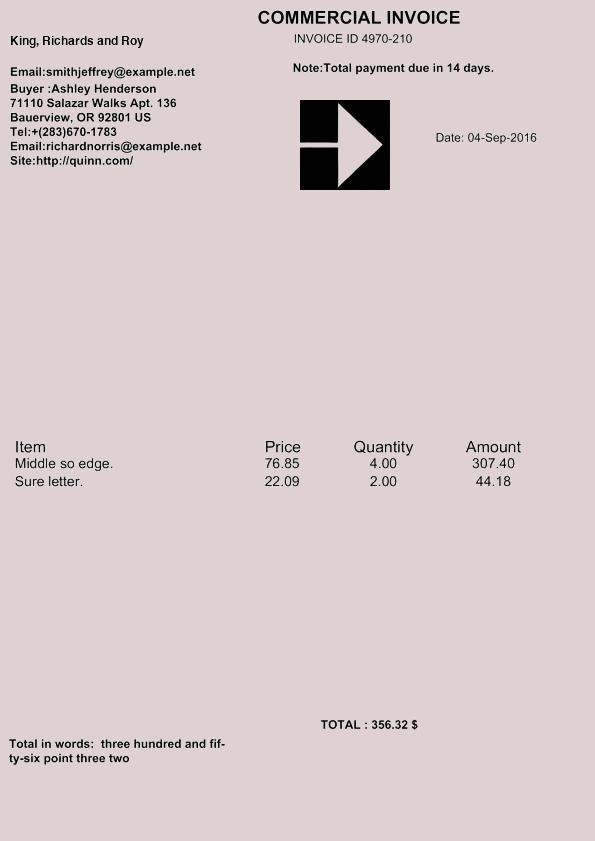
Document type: Invoice